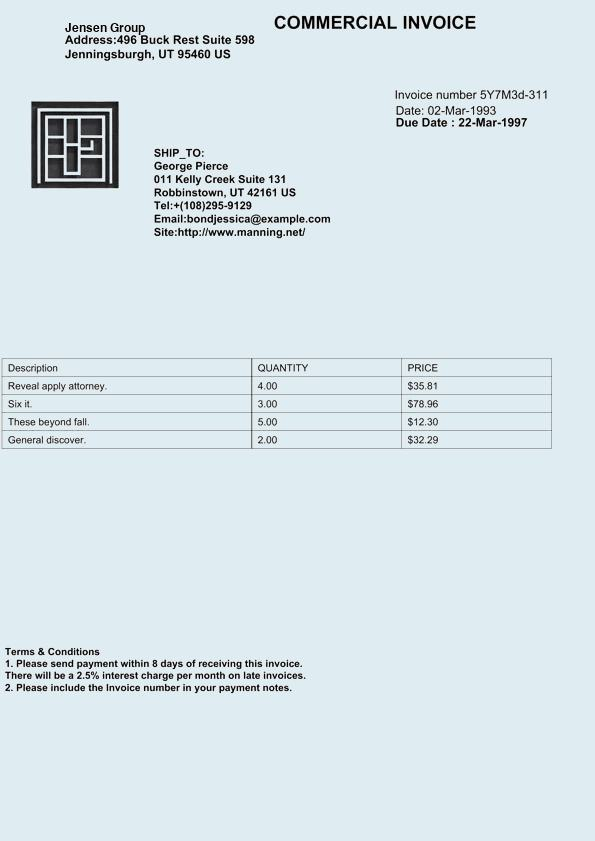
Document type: Invoice